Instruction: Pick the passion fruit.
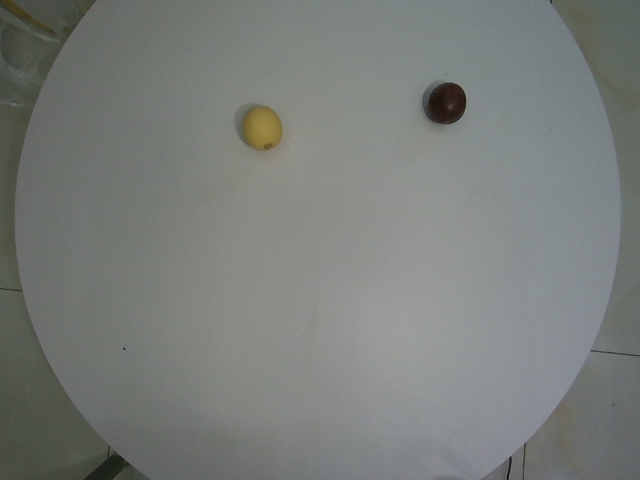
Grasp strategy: vertical